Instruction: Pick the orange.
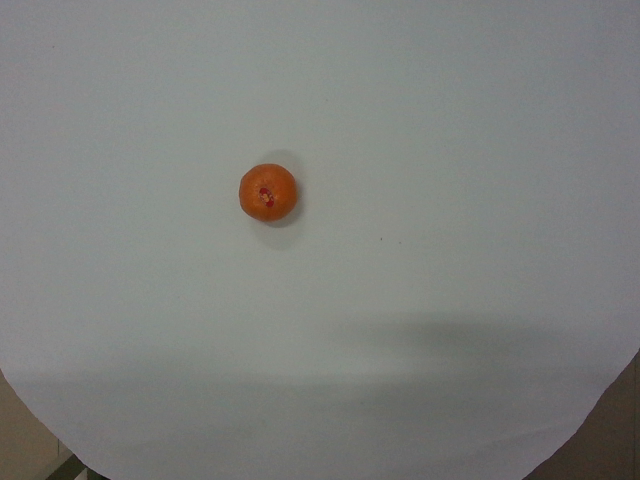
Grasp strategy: vertical